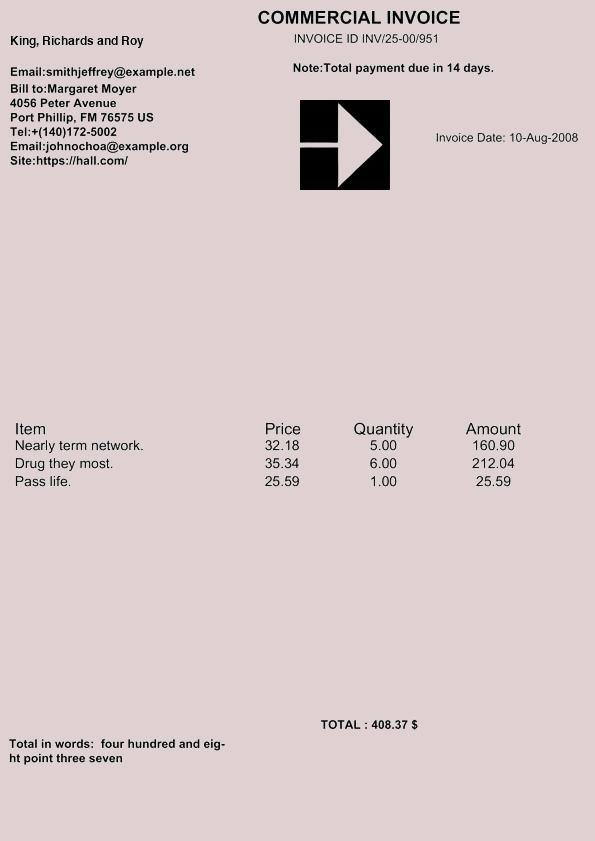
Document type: Invoice